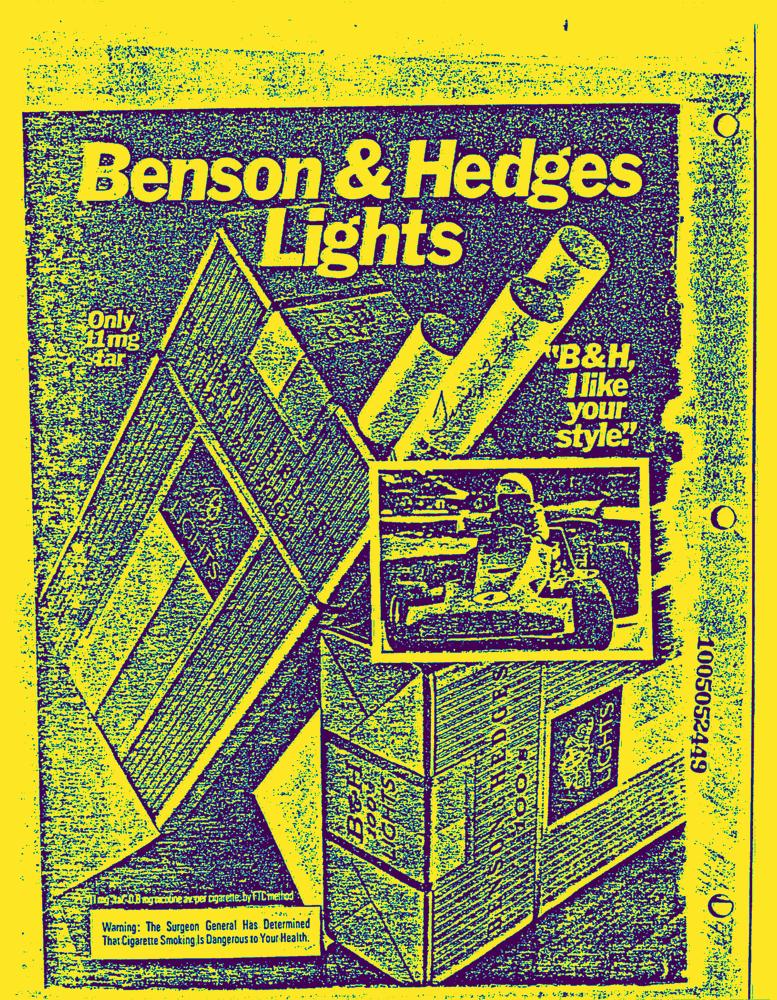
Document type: AD